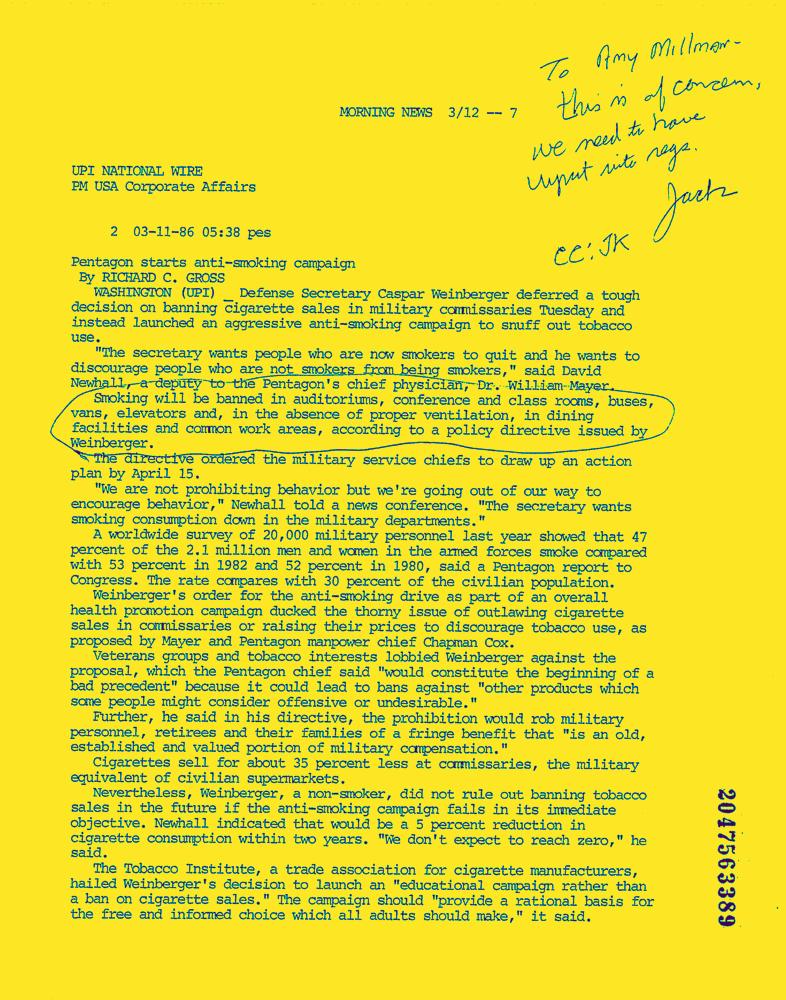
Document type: News-Article